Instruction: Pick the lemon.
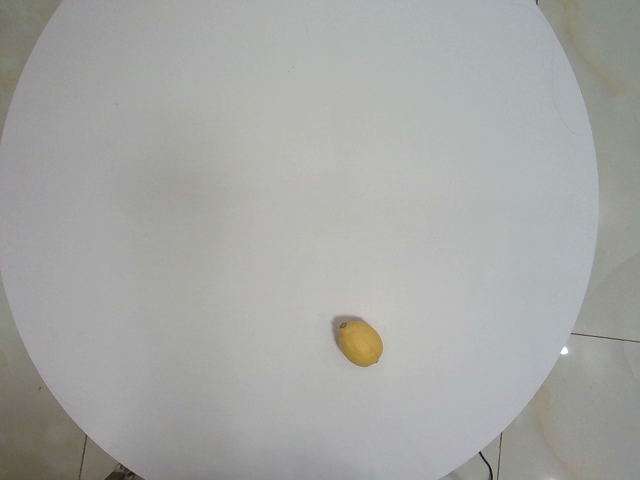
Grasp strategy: vertical